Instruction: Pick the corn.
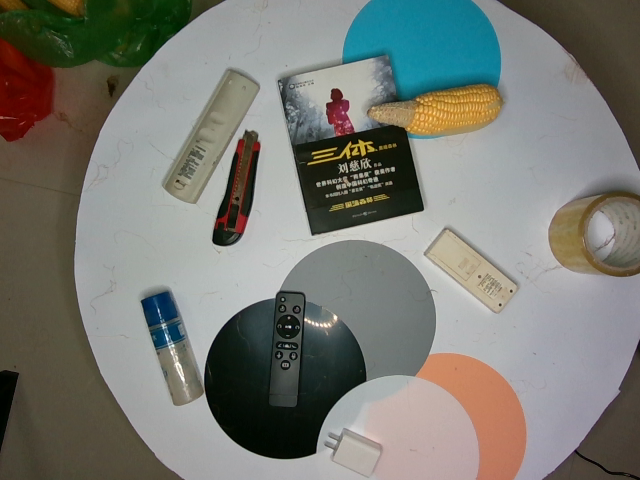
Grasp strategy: vertical